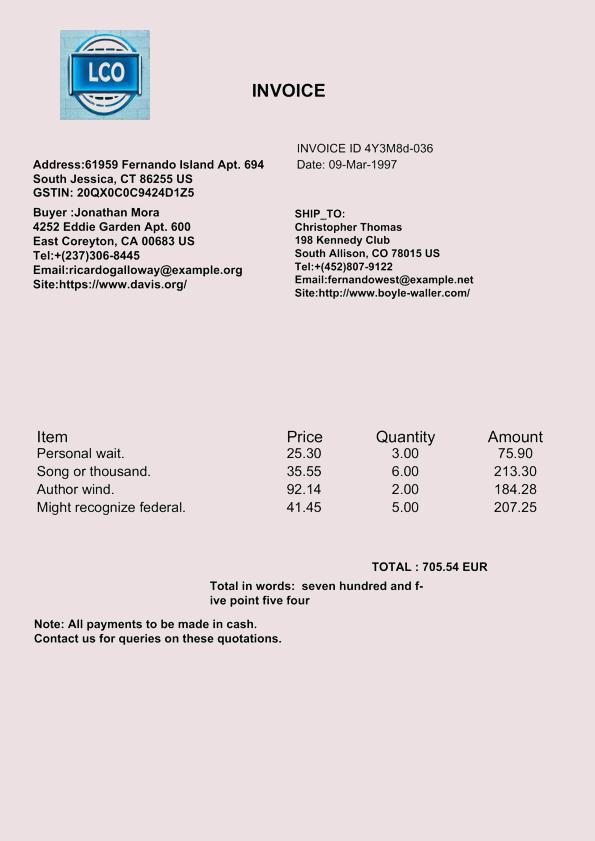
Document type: Invoice